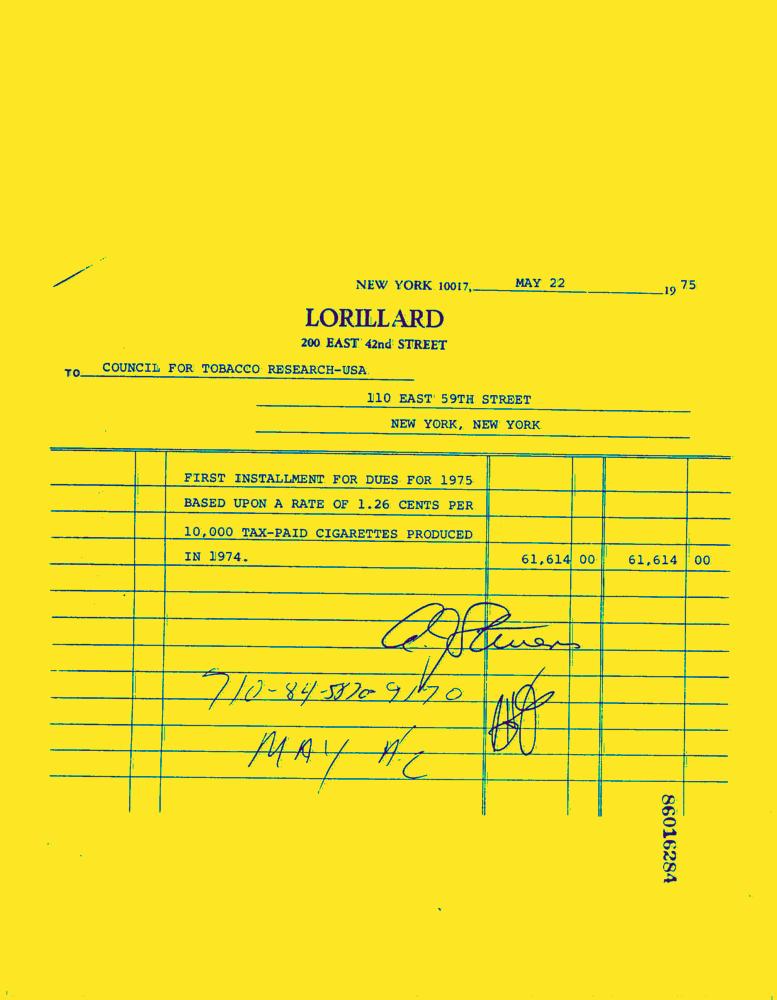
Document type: Invoice-Doc